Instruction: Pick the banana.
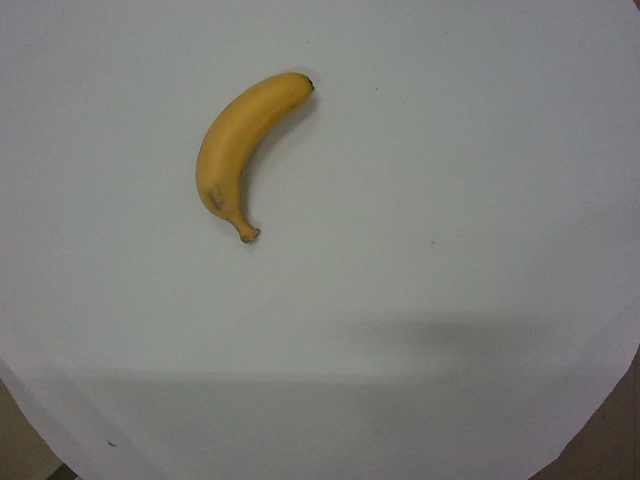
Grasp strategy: vertical